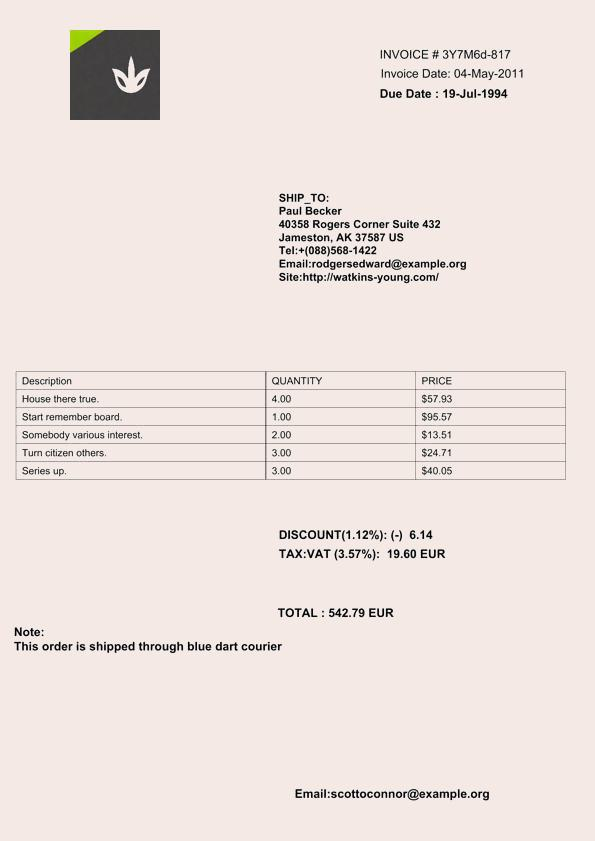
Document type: Invoice